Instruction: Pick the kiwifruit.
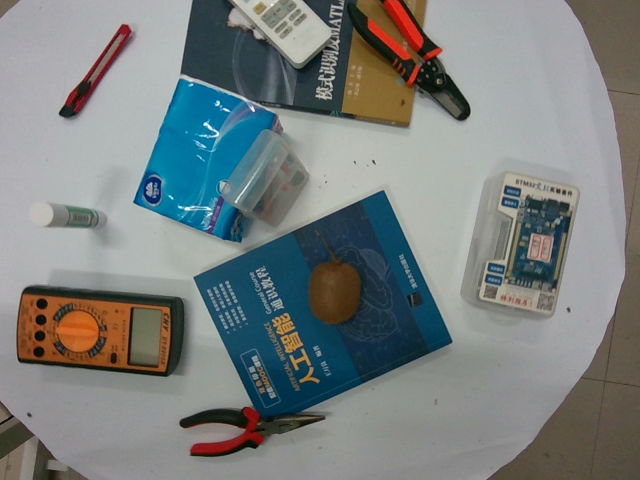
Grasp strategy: vertical